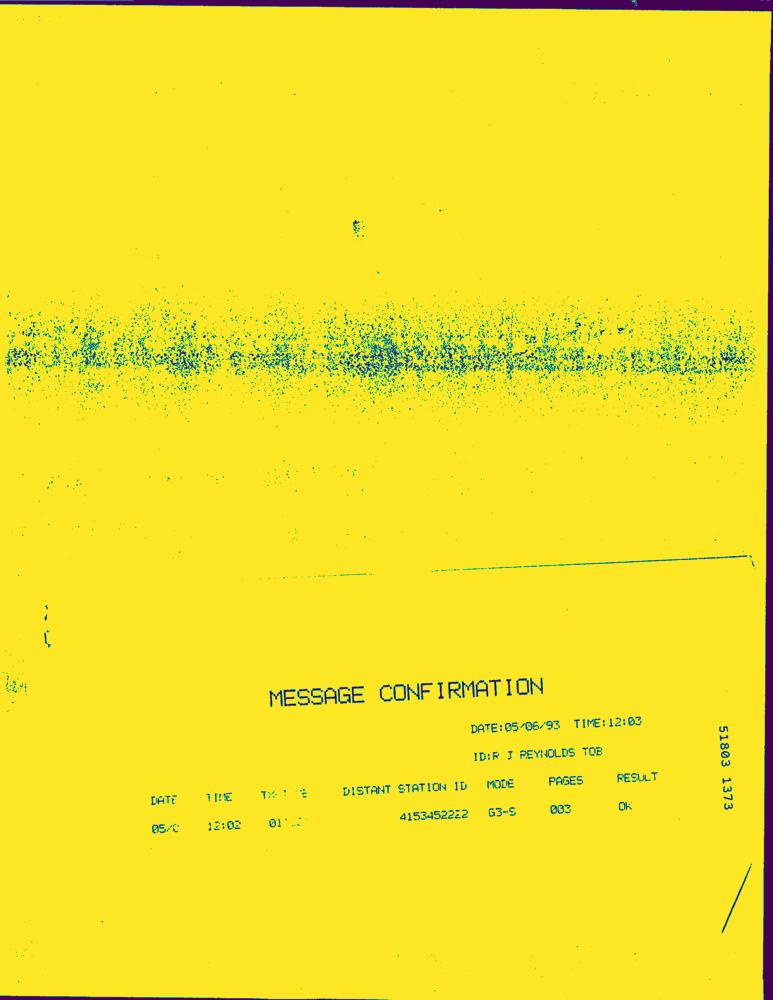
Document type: Invoice-Doc